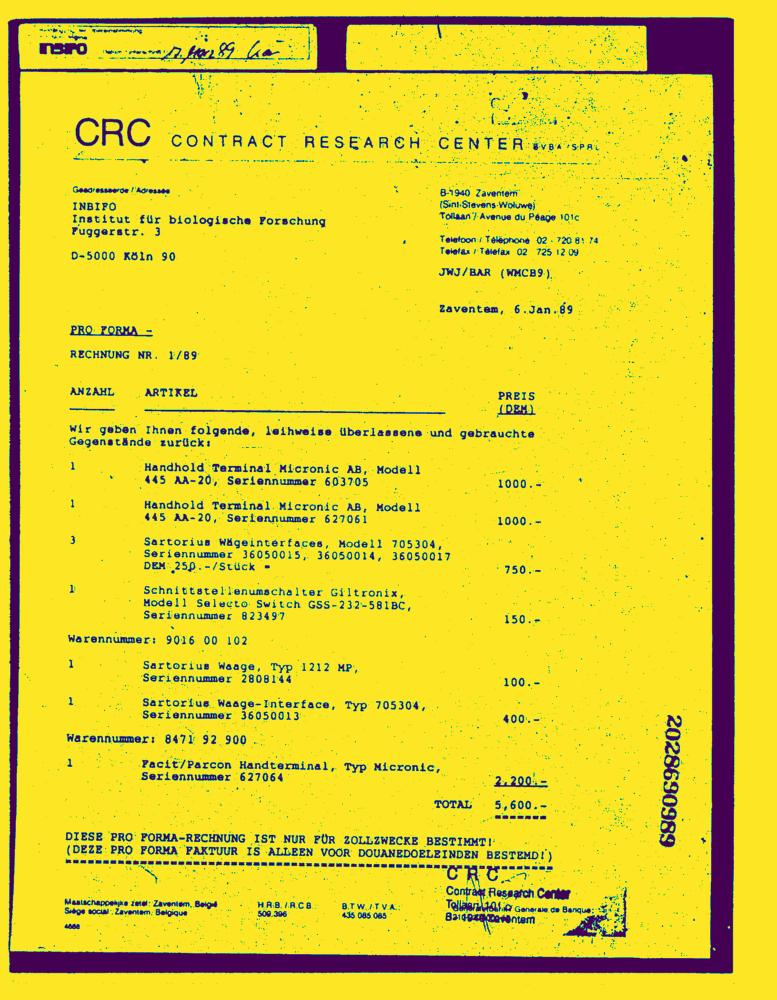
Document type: Invoice-Doc